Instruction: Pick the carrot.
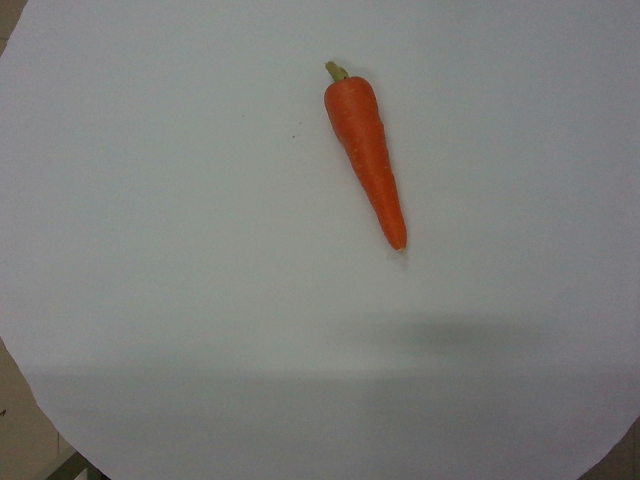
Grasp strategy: vertical